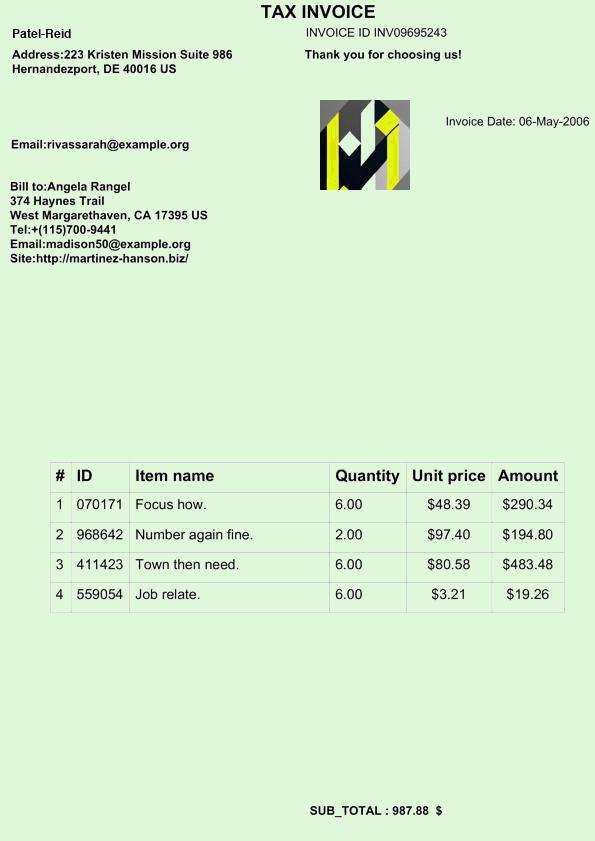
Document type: Invoice